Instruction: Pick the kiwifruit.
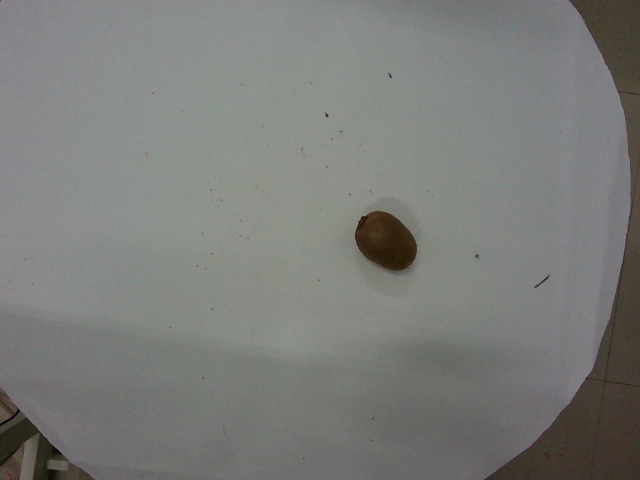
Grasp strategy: vertical